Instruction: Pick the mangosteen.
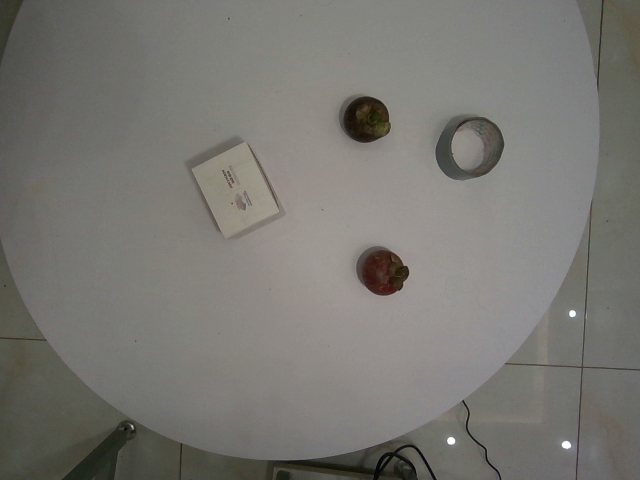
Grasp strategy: vertical